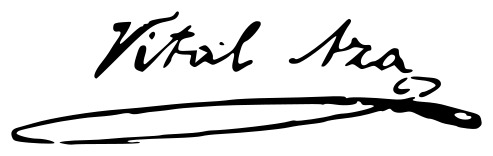
Signature of: vital aza álvarez buylla